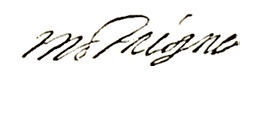
Signature of: michel de montaigne